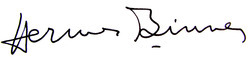
Signature of: hermes binner